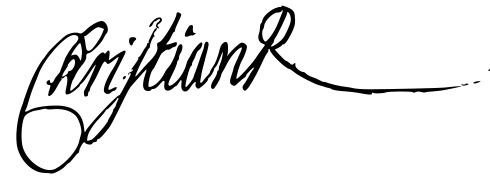
Signature of: christian vi of denmark